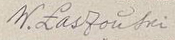
Signature of: vaclau lastouski